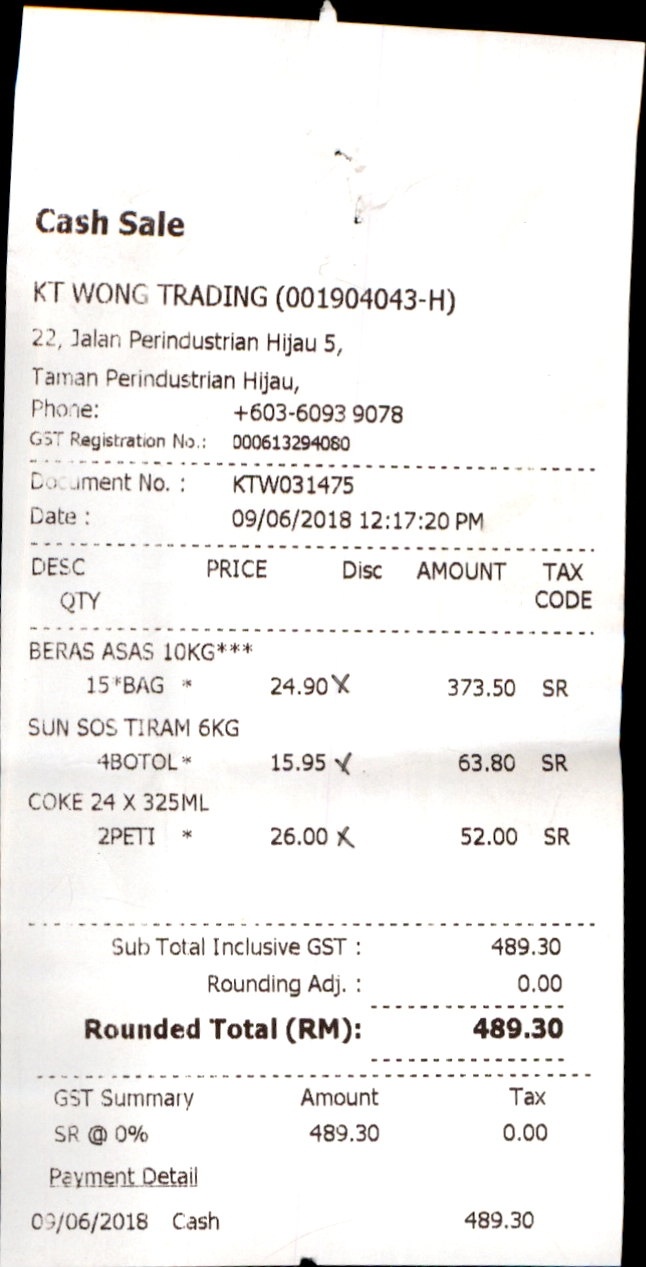
CASH SALE
KT WONG TRADING (001904043-H)
22, JALAN PERINDUSTRIAN HIJAU 5,
TAMAN PERINDUSTRIAN HIJAU,
PHONE:
+603-6093-9078
GST REGISTRATION NO.:
000613294080
DOCUMENT NO. :
KTW031475
DATE :
09/06/2018 12:17:20 PM
DESC
QTY
PRICE
DISC
AMOUNT
TAX
CODE
BERAS ASAS 10KG***
15*BAG *
24.90
373.50
SR
SUN SOS TIRAM 6KG
4BOTOL *
15.95
63.80
SR
COKE 24 X 325ML
2PETI *
26.00
52.00
SR
SUB TOTAL INCLUSIVE GST :
489.30
ROUNDING ADJ. :
0.00
ROUNDED TOTAL (RM):
489.30
GST SUMMARY
SR @ 0%
AMOUNT
489.30
TAX
0.00
PAYMENT DETAIL
09/06/2018
CASH
489.30